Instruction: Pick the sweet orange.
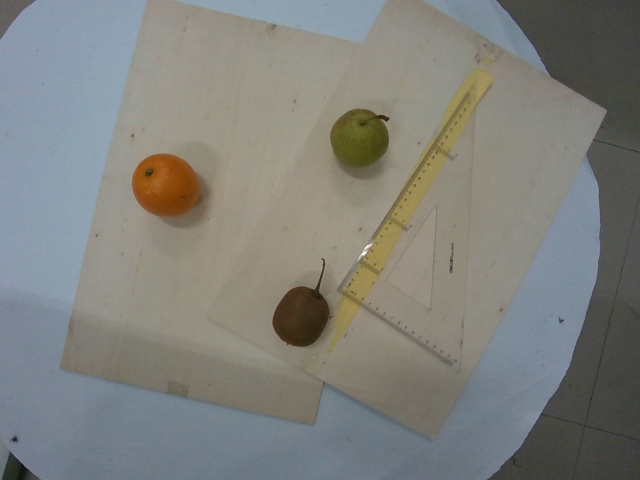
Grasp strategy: vertical